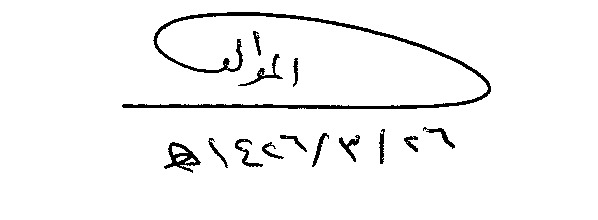
Signature of: ʻabd allāh ibn ṣāliḥ ʻarīnī